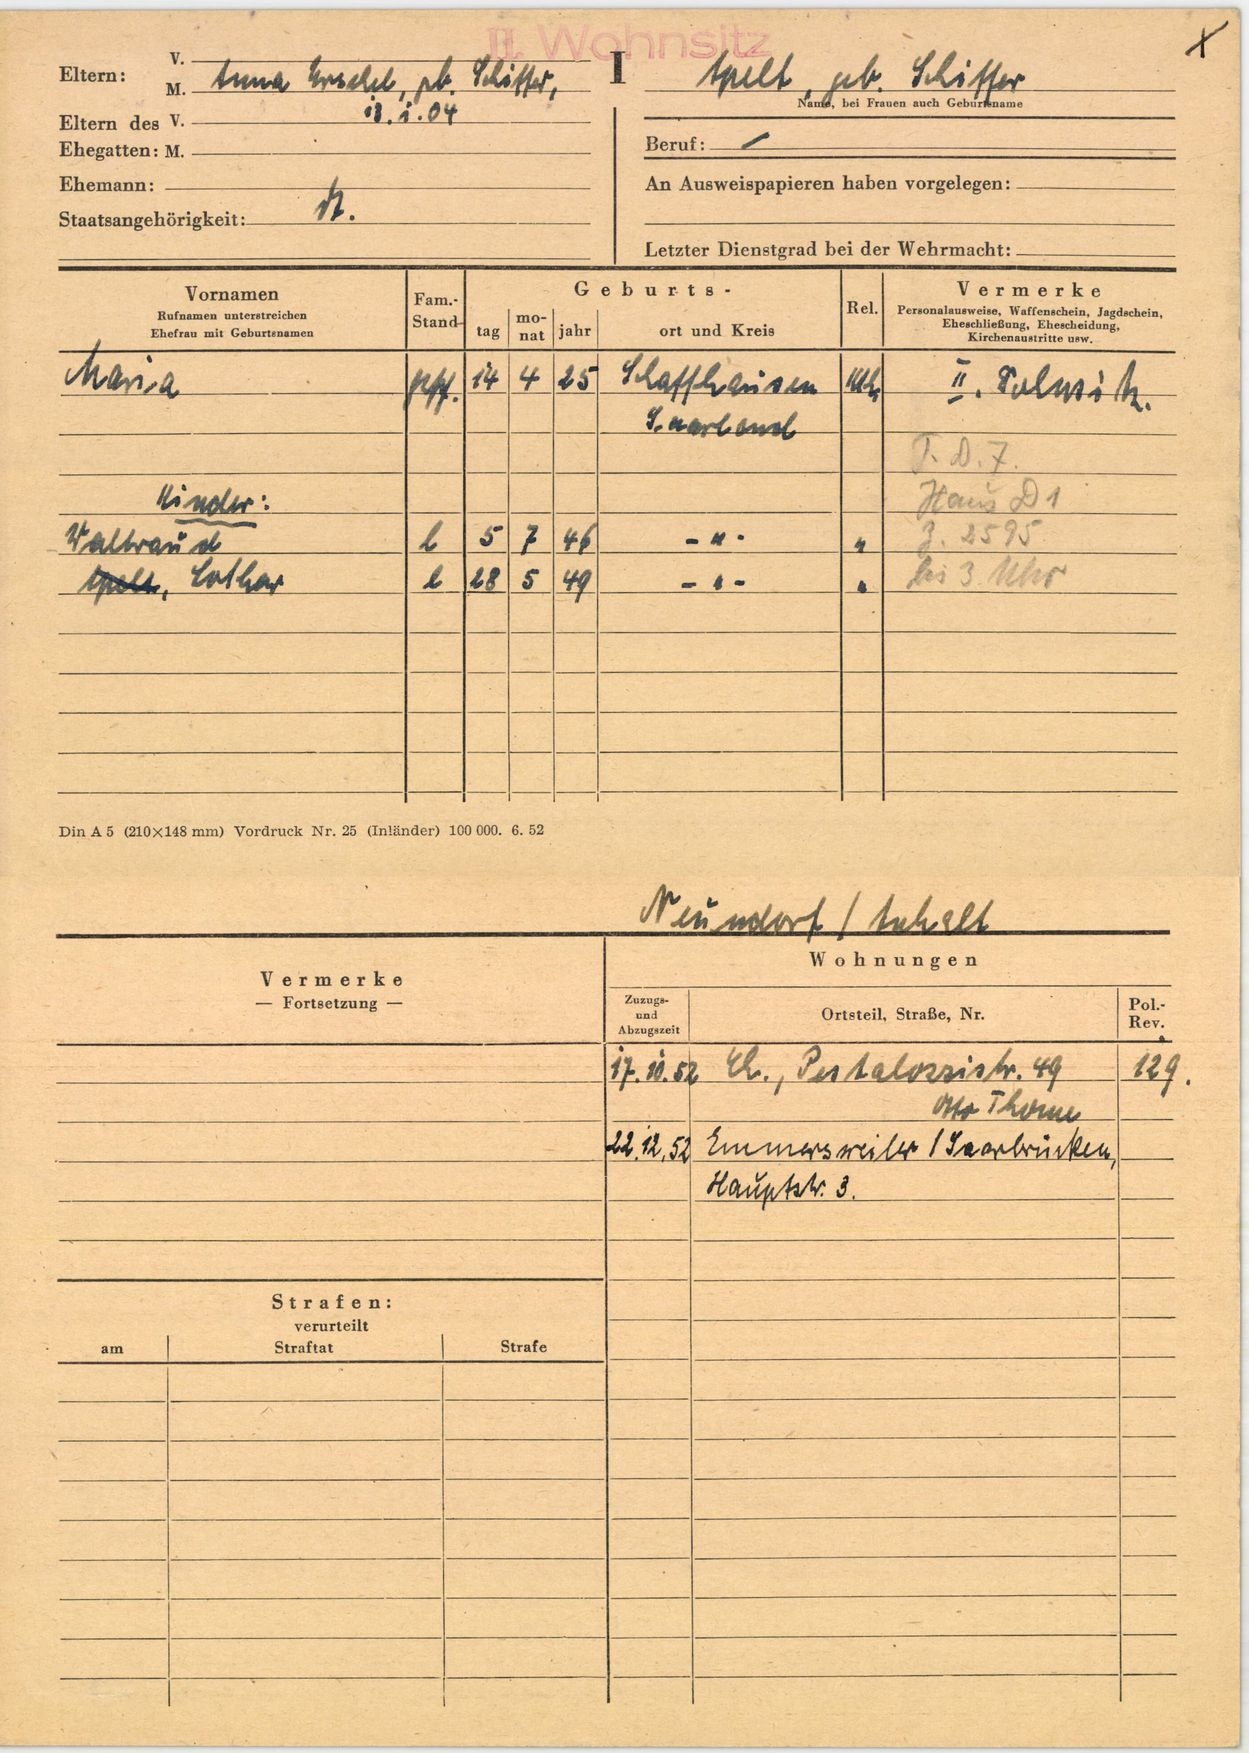
Apelt, geb. Schiffer